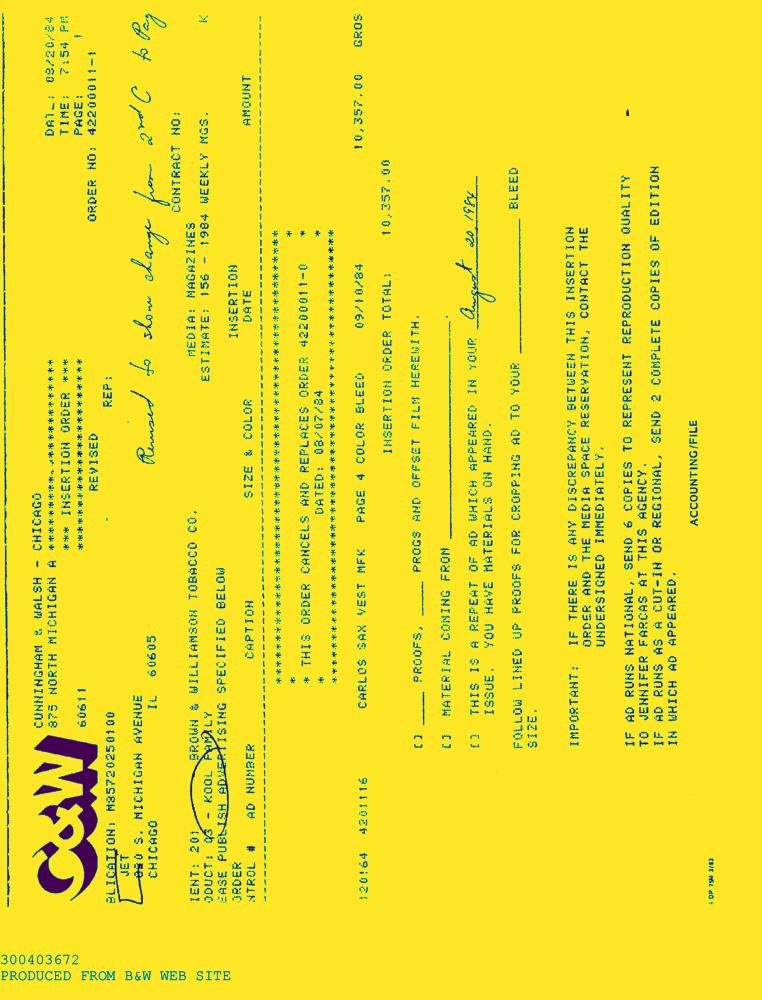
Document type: AD